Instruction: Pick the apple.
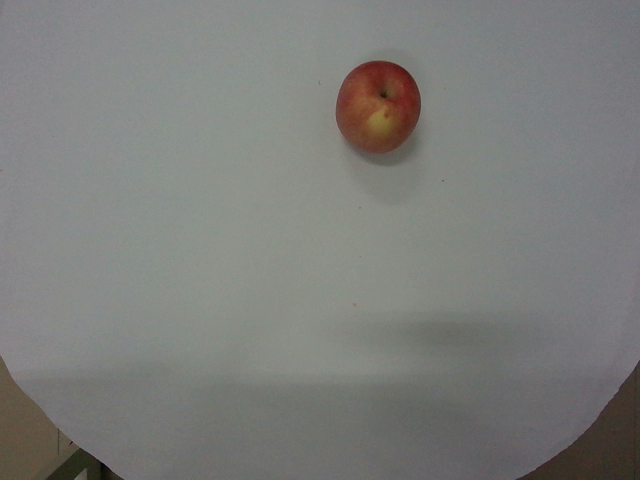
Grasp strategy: vertical